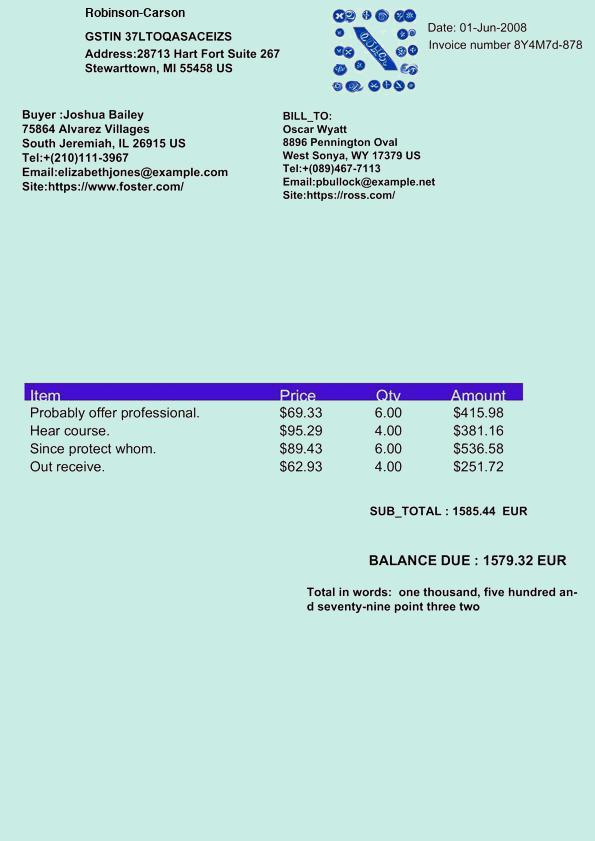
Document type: Invoice